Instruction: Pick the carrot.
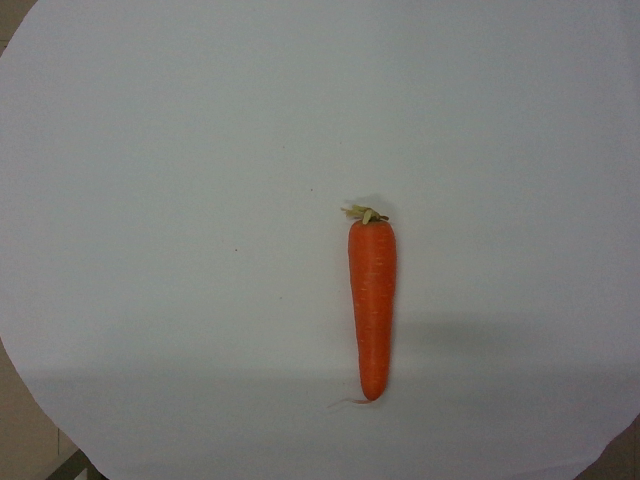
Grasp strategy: vertical